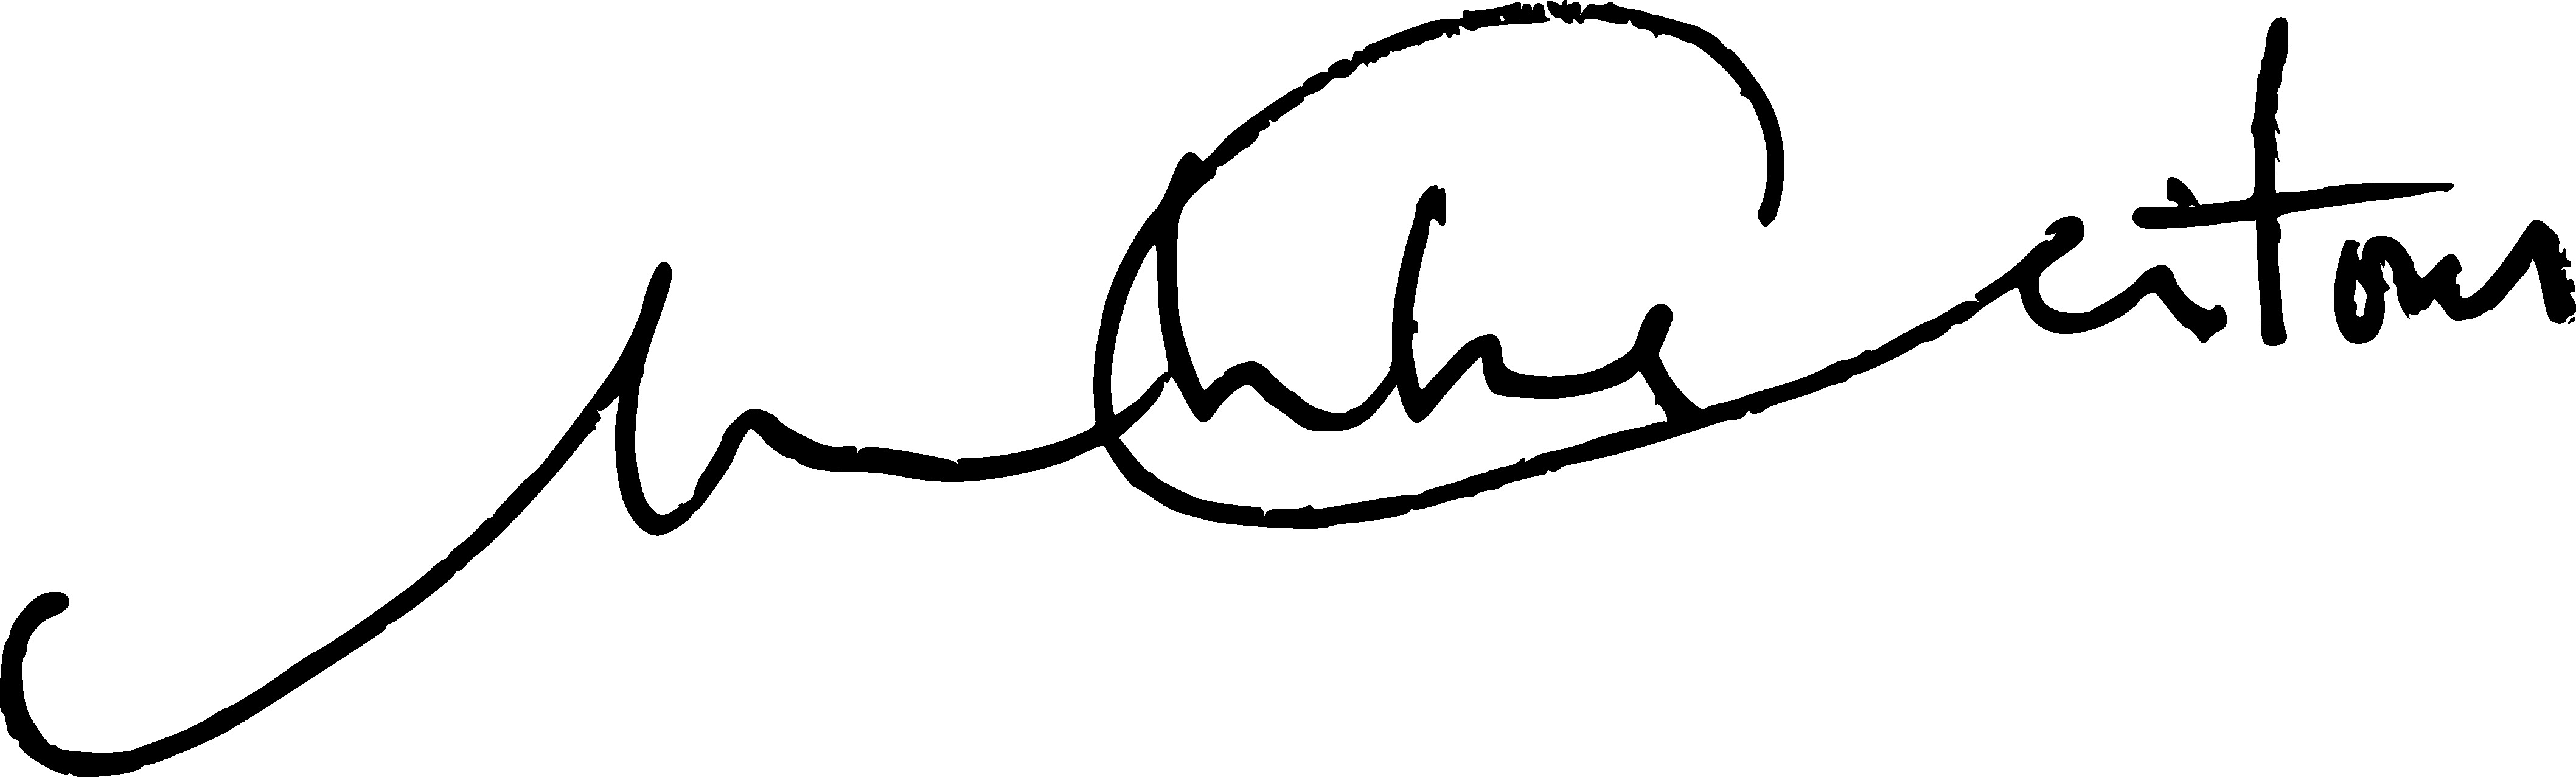
Signature of: malika chitour daoudi